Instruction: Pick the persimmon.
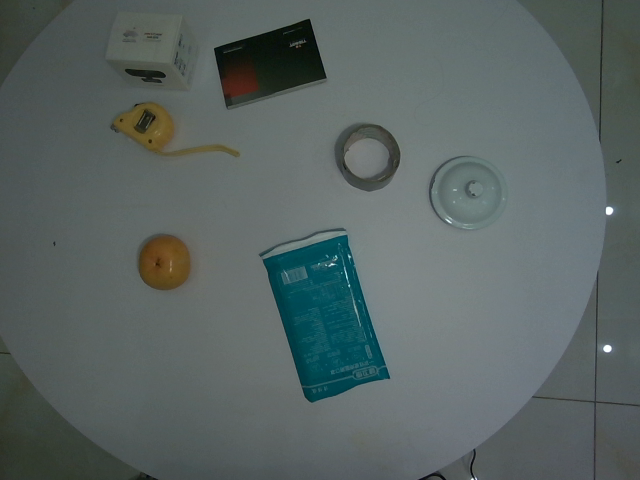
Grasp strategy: vertical